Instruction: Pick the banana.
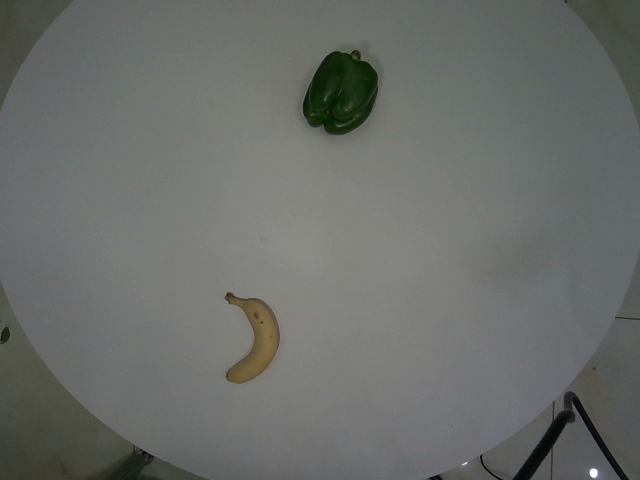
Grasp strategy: vertical